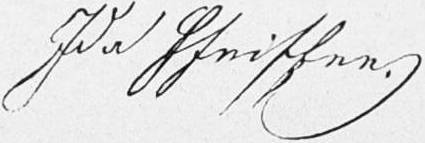
Signature of: ida laura pfeiffer